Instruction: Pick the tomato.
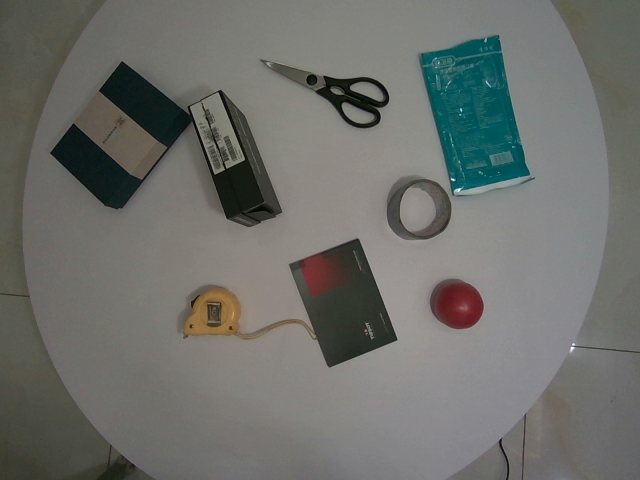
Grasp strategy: vertical